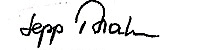
Signature of: sepp blatter